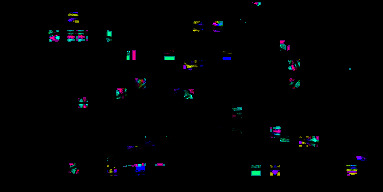
Signature of: luisa ortega díaz